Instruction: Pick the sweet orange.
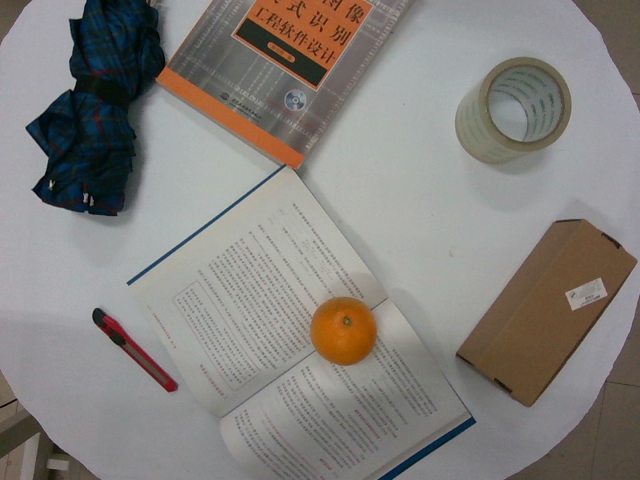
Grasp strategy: vertical